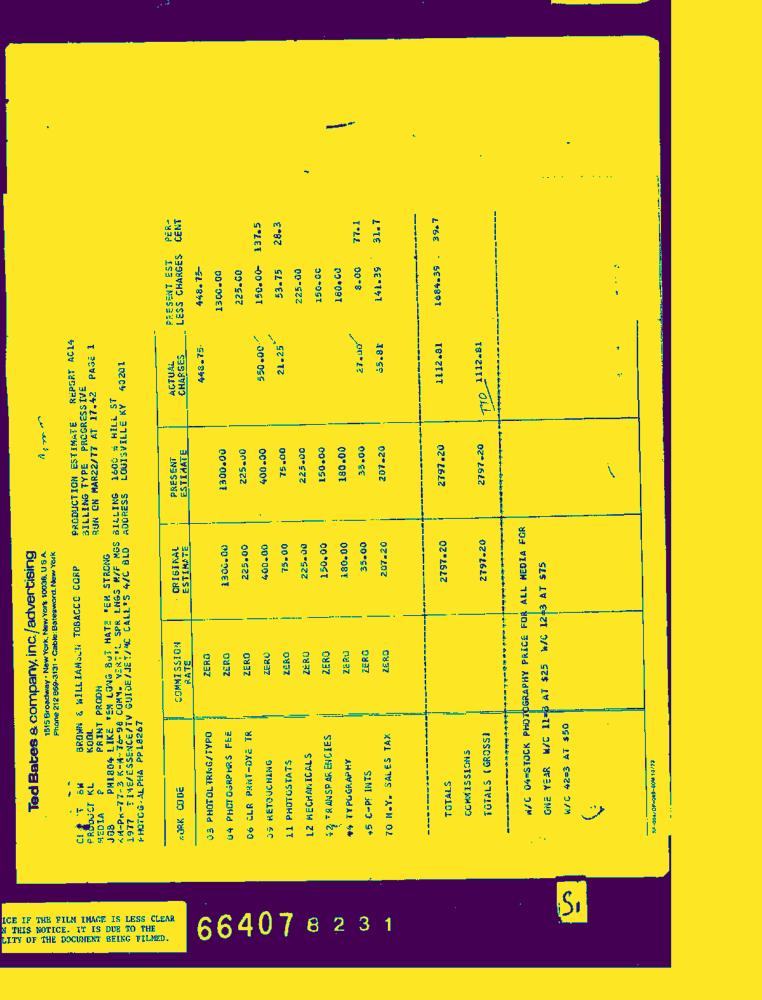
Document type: Invoice-Doc